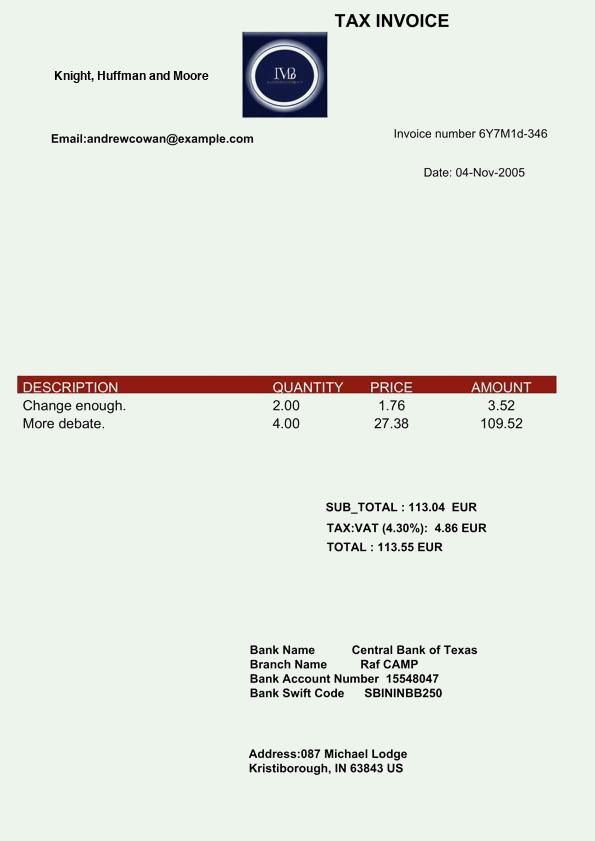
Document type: Invoice